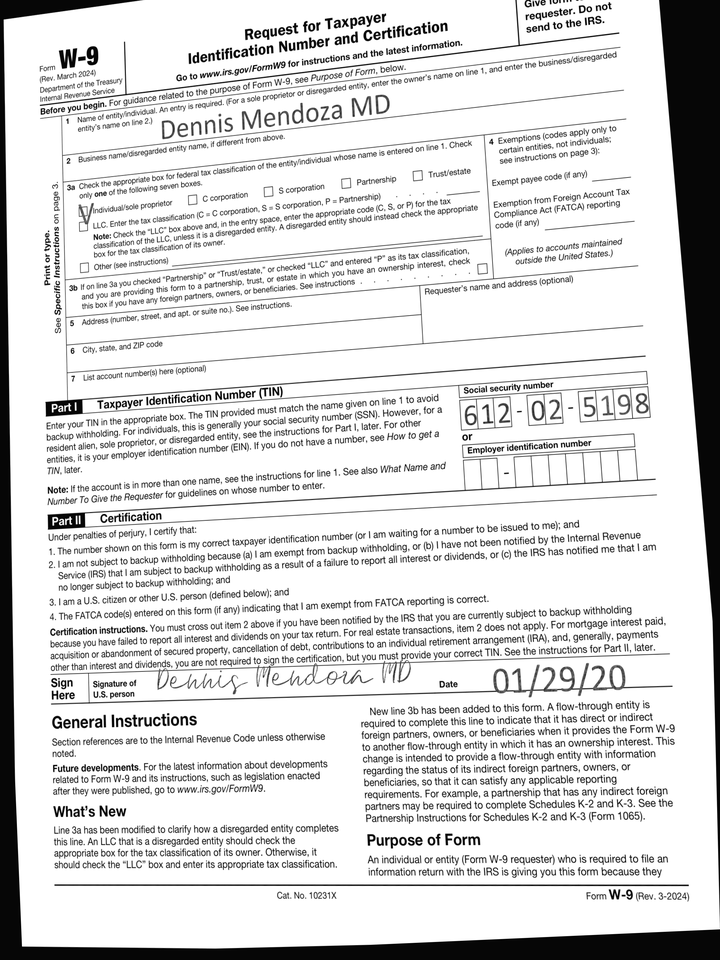
cbx: yes
ssn: 612025198
enm: Dennis Mendoza MD
sdt: 01/29/20